Question: Explain the disease:
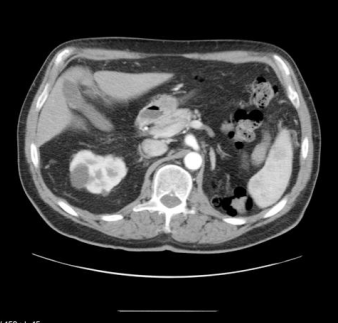
Answer: The disease is discussed as: Crossed Fused Ectopia (CFE) is seen in 1/1000 to 1/1500 autopsies.  In 85-90% of patients with ectopic kidney will be fused.  CFE is believed to occur when either there is a failure of nephrogenic cells to separate or fusion of 2 blastemas during abdominal ascent.  Typically the lower kidney is malrotated and both pelves point toward midline.  The ureter of the ectopic kidney crosses midline and enters the bladder on the contralateral side.  There are no known congenital anomalies associated with CFE.

Typically CFE is asymptomatic and is an incidental finding.  There can be an higher risk of injury the the ectopic kidney if it overlies the spine.